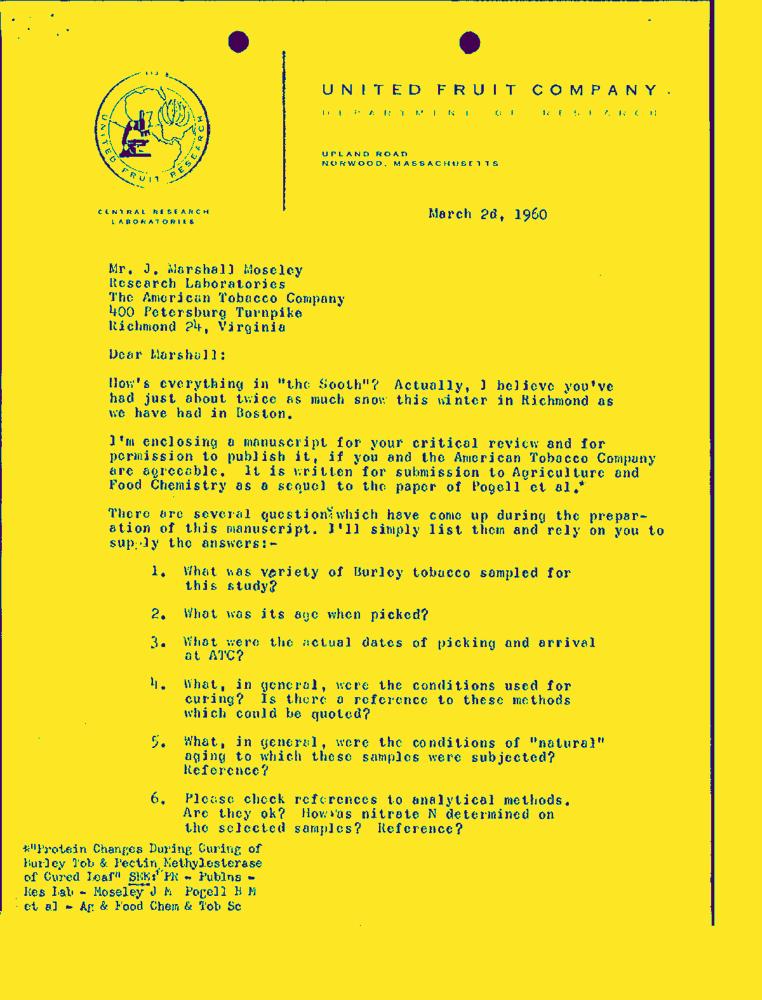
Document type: Letter-Doc